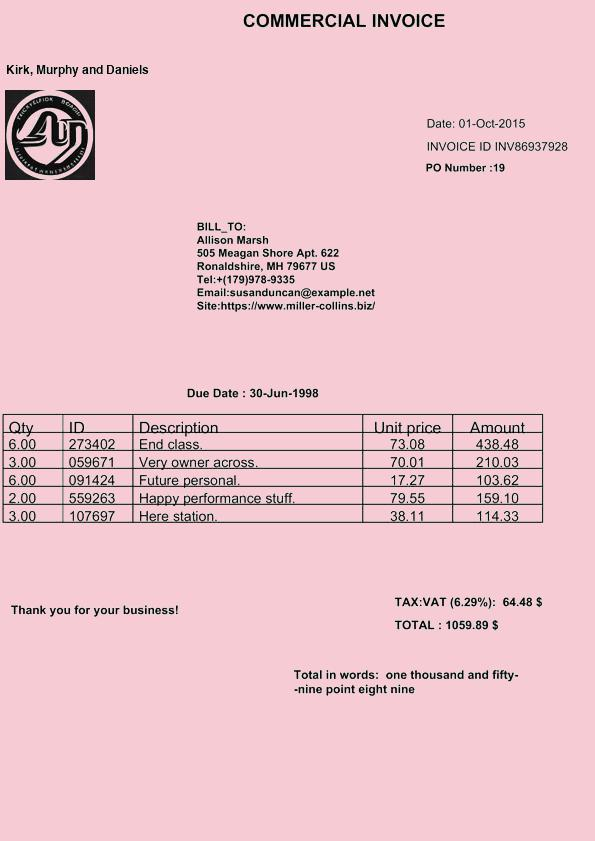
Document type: Invoice